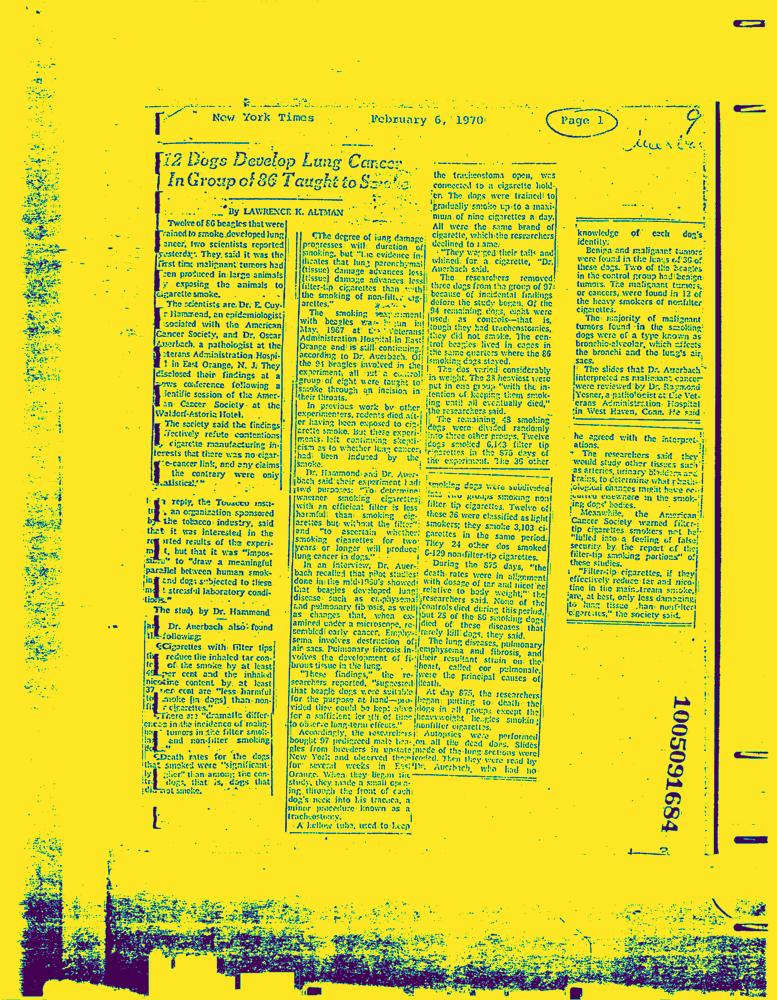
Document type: News-Article